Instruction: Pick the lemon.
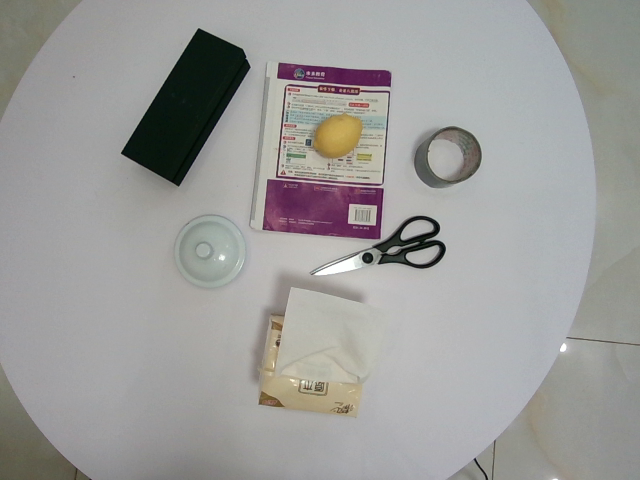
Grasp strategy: vertical